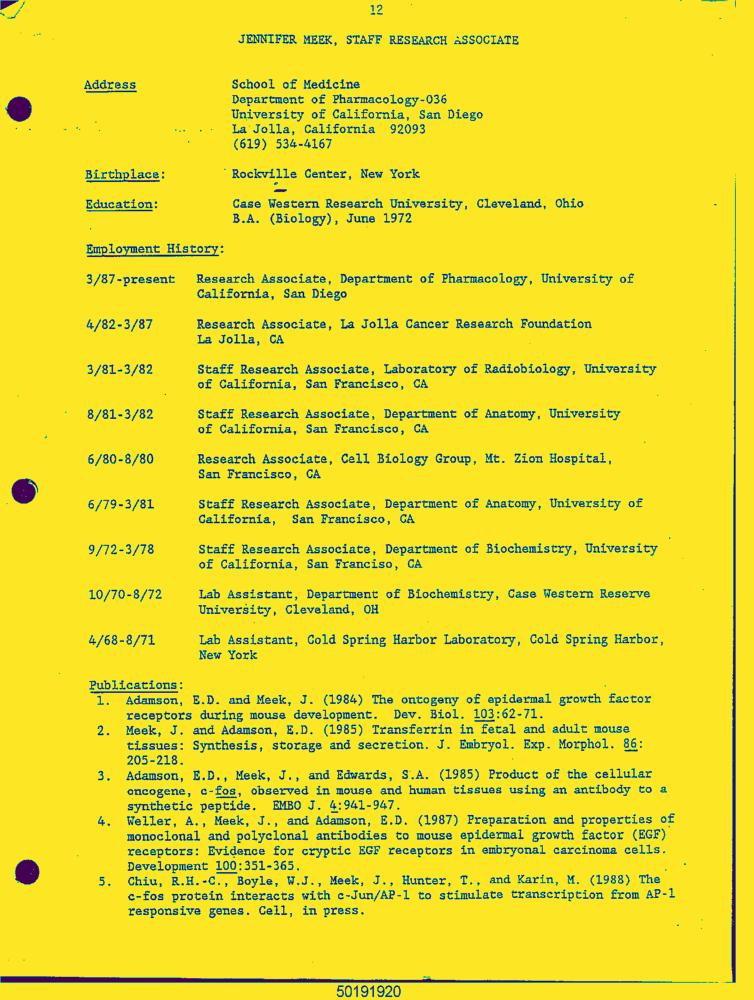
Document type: Resume-Doc